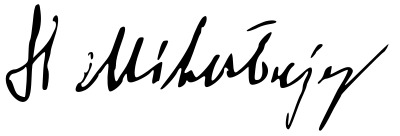
Signature of: stanisław mikołajczyk